Question: What is the earliest payment due date mentioned in the document?
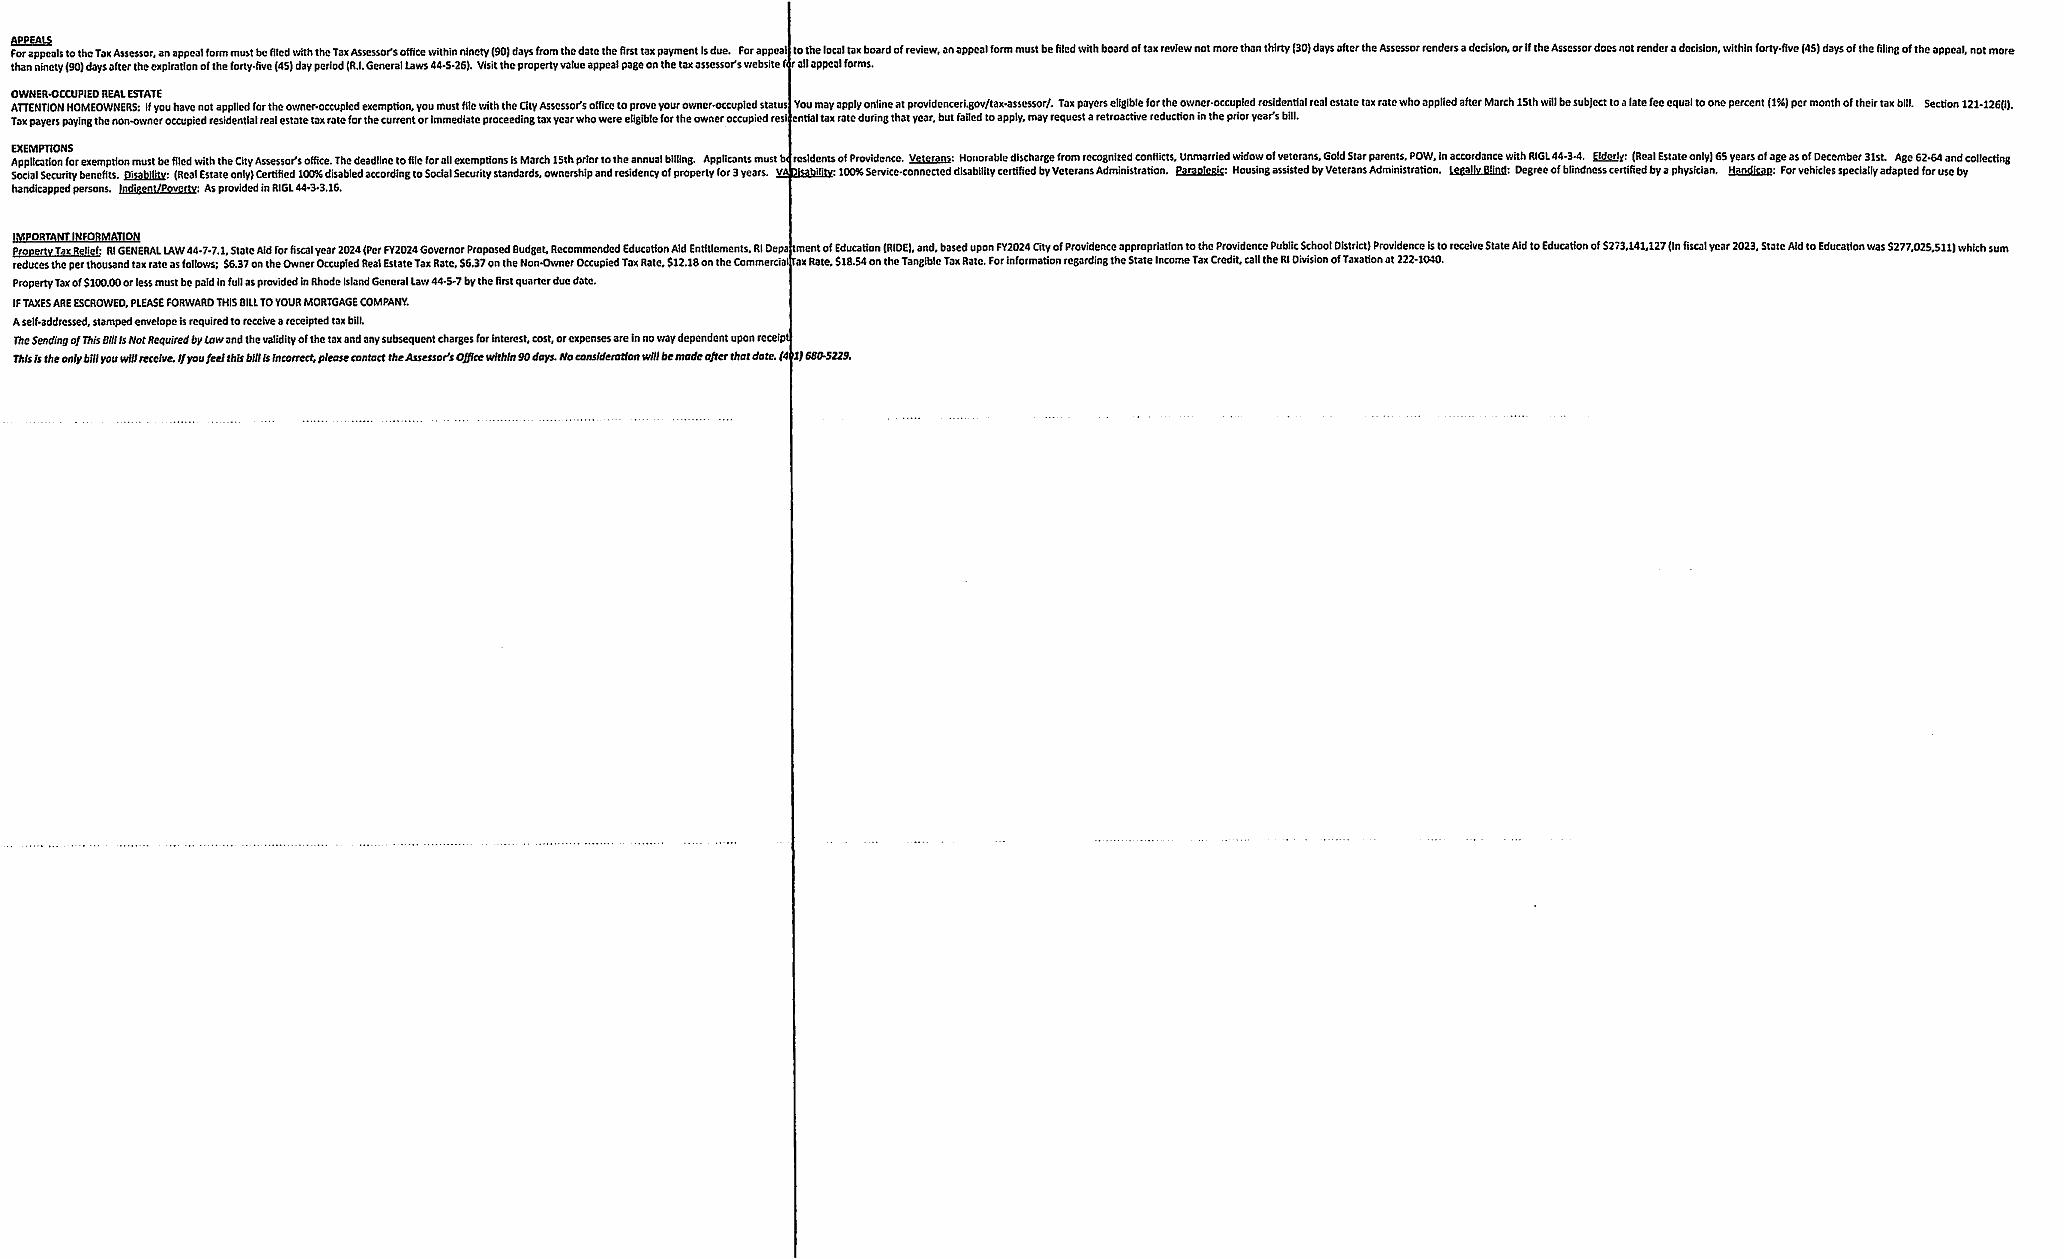
Answer: "March 15th"